Question: Talk about the condition:
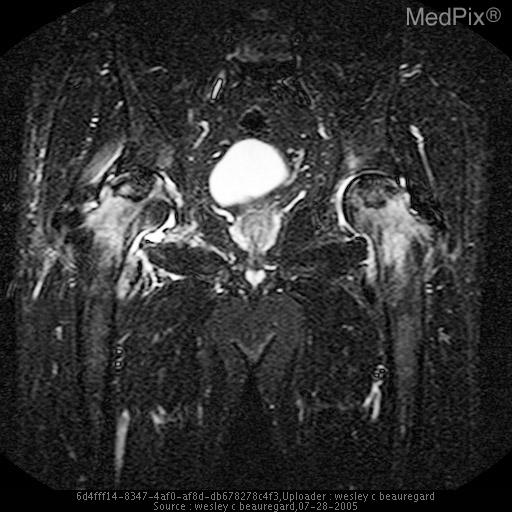
Answer: The disease is discussed as: Male to female ratio of femoral head avascular necrosis is 8 to 1. Etiologies are numerous, however in non-traumatic cases the etiology is poorly understood.  Glucocorticoid use and excessive alcohol intake are reported to account for more than 90 percent of cases.  One possible mechanism of steroid-induced osteonecrosis involves alterations in circulating lipids with resultant microemboli in the arteries supplying bone. A newer theory proposes that steroids induce changes in venous endothelial cells, leading to stasis, increased intraosseous pressure, and eventual necrosis.  Excessive alcohol use and the development of osteonecrosis have been linked for decades; fat emboli, venous stasis, and increased cortisol levels have all been implicated as etiologic factors.  Patients with SLE who have taken glucocorticoids are at greatest risk, although occasional cases have been noted in the absence of steroid therapy.  In addition to their role in patients with SLE, antiphospholipid antibodies may be associated with an increased risk of osteonecrosis in other individuals. Fracture or dislocation may cause damage to the extraosseous blood vessels supplying the affected region. Osteonecrosis is common in patients with homozygous sickle cell disease. Approximately 50 percent of affected patients develop osteonecrosis by the age of 35.  Gaucher disease results in the accumulation of cerebroside-filled cells within the bone marrow. This process may lead to compression of the vasculature and subsequent osteonecrosis.   Osteonecrosis can occur following renal transplant, but usually multifocal. There is increased prevalence with thrombophillic disorders such as the factor V Leiden mutation.  HIV may confer an increased risk of developing osteonecrosis of the femoral head as well as individuals undergoing radiation therapy.  There are two types of osteonecrosis limited to children: idiopathic osteonecrosis of the femoral head (Legg-Calv?-Perthes disease); and osteonecrosis occurring in children, usually adolescents, with a slipped capital femoral epiphysis.